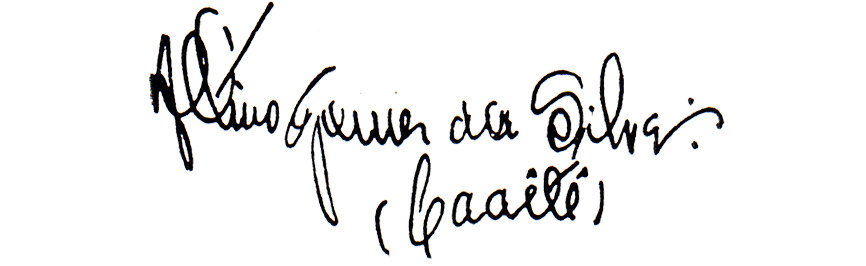
Signature of: altino gomes da silva